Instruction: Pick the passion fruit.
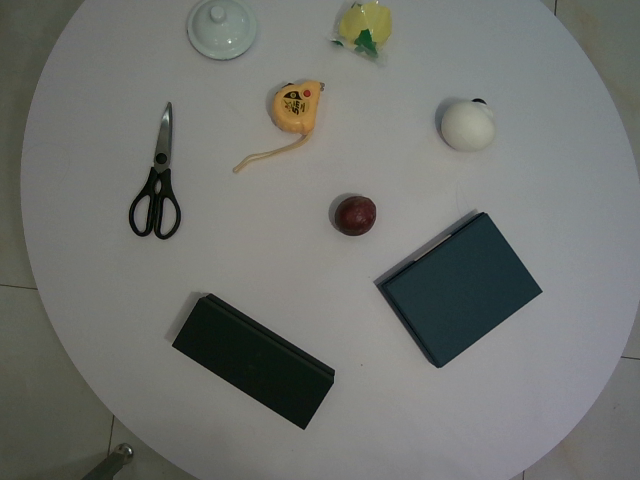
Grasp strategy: vertical